Question: Describe the condition in detail:
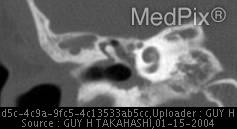
Answer: The disease is discussed as: Introduction:  The term cholesteatoma is a misnomer coined by Johannes Muller in 1838. Initially described as a layered pearly tumor of fat containing biliary fat or cholestrin interspersed among sheets of polyhedral cells.  Cholesteatomas actually do not contain fat but are composed of an outer matrix which surrounds layers of desquamated epithelium. The matrix is comprised of differentiated keratinized squamous epithelium in a collagen matrix.
Incidence:  The incidence of cholesteatomas is unknown, but it is a relatively common reason for otologic surgery. Death from intracranial complications of a cholesteatoma is uncommon, due to early recognition, timely surgical intervention, and supportive antibiotic therapy. Cholesteatomas remain a relatively common cause of permanent, moderate conductive hearing loss in children and adults.
Types:  Cholesteatoma may be classified according to presumed etiology into two general categories: congenital and acquired.  Acquired cholesteatomas can be further divided into primary and secondary acquired.
Congenital: (2%)  Congenital cholesteatomas are believed to arise from embryonal inclusions or rests of epithelial cells in the middle ear, mastoid, or petrous bone.  Applies only to cholesteatomas in patients with the following criteria: an intact tympanic membrane, no continuity with the external ear canal,  and lack of etiological factor, i.e.  tympanic membrane perforation, history of ear infections or Eustachian tube dysfunction.
Acquired: 98%
1.	Primary Acquired: most common type; arises from retraction of the superior pars flaccida (Prussak's space) of the tympanic membrane which results in the formation of an epithelial pocket.
2.	Secondary Acquired:  due to chronic infection and perforation of the pars tensa which results in trapping of epithelial cells within the middle ear.

Pathogenesis:  Several pathogenic mechanisms have been produced to explain the development of acquired cholesteatomas,  however, in all types the keratinizing squamous epithelium has spread beyond its normal location.
	The pathogenesis of primary cholesteatoma is poorly understood.  	It is believed that infection/inflammation, TM or Eustachian tube dysfunction, leads to retraction of the tympanic membrane, usually in the region of the superior pars flaccida in Prussak's space.  This retraction results in an epithelial-lined pocket that becomes sealed and subsequently expands b/c of progressive accumulation of epithelial debris, extending posteriorly through the aditus and antrum to the mastoid air cells.  Extension also occurs along the posterior tympanic recesses and petrous apex.
	Secondary acquired cholesteatoma is believed to occur via implantation of squamous epithelium into the middle ear as a result of TM perforation (iatrogenic vs traumatic).  Another mechanism is via metaplasia of the cuboidal epithelium of the middle ear to keratinized stratified squamous epithelium due to chronic or recurrent otitis media.

Pathophysiology:
	Cholesteatomas enlarge with fairly typical patterns of growth.  The most common locations from which cholesteatoma arise are the posterior epitympanum, the posterior mesotympanum and the anterior epitympanum.  Cholesteatomas are channeled along characteristic pathways by surrounding mucosal folds, the middle ear ossicles, and their suspensory ligaments.
	Cholesteatomas may grow and cause  primarily bony erosion of the following:
		Scutum
		Ossicles
		Mastoid air cells
		Tegmen
		Sigmoid sinus plate
		Facial nerve canal
		Lateral semicircular canal wall

	Extensive disease may result in:  meningitis, abscess, venous sinus thrombosis, CSF rhinorrhea, labrynthine fistula.
	Cholesteatoma in children is considered to be more aggressive than in the adult population.  Extensive disease is found more frequently in children compared to adults. Also, higher rates of residual and recurrent disease have been documented in the pediatric population.  However, the incidence of complications is directly related to the duration of disease, which is longer in adult patients.  Therefore, complication rates are higher in adults.
 Clinical Manifestations:  Most cholesteatomas are asymptomatic in their early development; children may come to medical attention with otorrhea and rarely complain of decreased hearing.  The most common presenting symptoms are hearing loss, otorrhea, otalgia, nasal obstruction, tinnitus and vertigo.  A previous history of middle ear disease, such as chronic otitis media and/or tympanic membrane perforation may be evident.  Progressive unilateral hearing loss with a chronic foul smelling otorrhea should  raise suspicion.
Physical exam: white mass behind the posterior half of the tympanic membrane, A retraction pocket may be seen, often in the attic or posterosuperior quadrant of the TM. facial nerve palsy, vertigo When extensive, a polyp may protrude through an attic defect.

Radiologic Findings: Classic finding on CT is a soft tissue density in Prussak's space (superior recess of the TM) with subtle erosion of the scutum and neck of malleus and medial displacement of the remaining ossicles.

CT: nondependent homogenous mass with well-or ill-defined borders; TM bulging with displacement of ossicles, +/- erosion of the scutum and ossicles; expansion of the attic.  Mastoid air cells are usually underpneumatized and sclerotic

MR:  isoitense on T1 and moderate intensity on T2; enhancement of the otic capsule or facial nerve canal

Dx:  Usually made otoscopically; Computerized tomography may be used to delineate the extent of disease, check the aeration of the mastoid and to help rule out intratemporal and /or intracranial complications.

DDx:
	Otitis media
	Cholesterol Granuloma
	Congenital Cholesteatoma

Tx:  Tympanomastoidectomy
	The primary surgical goal is to removing disease while preserving anatomy.   Success rates of first surgery ranges from 40-80%, therefore, the need for a second procedure is fairly common.